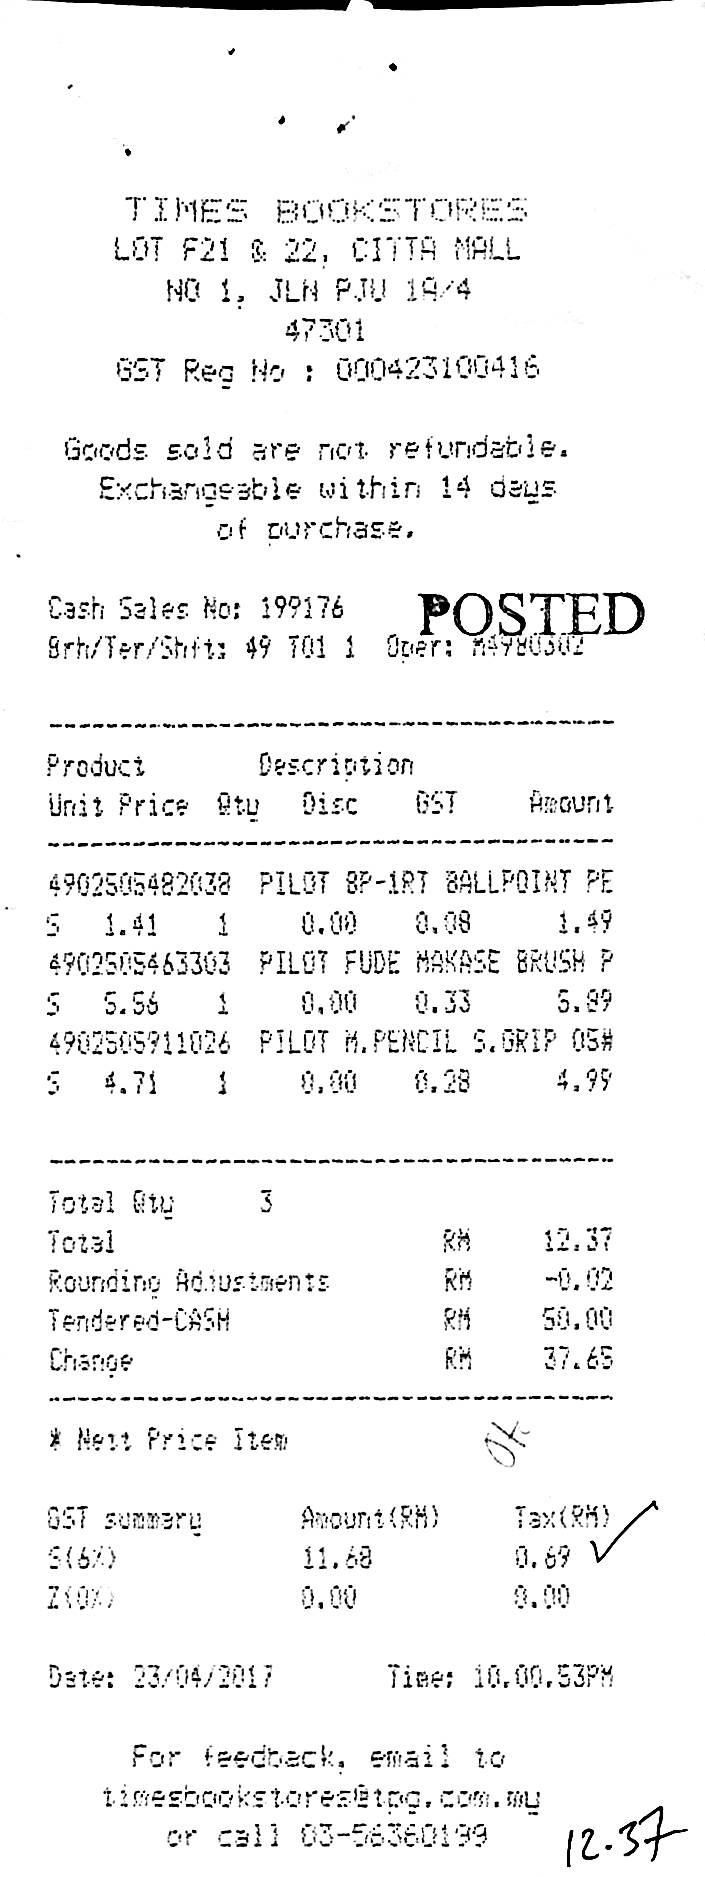
TIMES BOOKSTORES
LOT F21 @ 22, CITTA MALL
NO 1, JLN PJU 1A/4
47301
GST REG NO : 000423100416
GOODS SOLD ARE NOT REFUNDABLE.
EXCHANGEABLE WITHIN 14 DAYS
OF OURCHASE.
CASH SALES NO: 199176
9RH/TER/SHFT: 49 T01 1
POSTED
PRODUCT
DESCRIPTION
UNIT PRICE
QTY
DISC
GST
AMOUNT
4902505482038
S
1.41
1
4902505463303
S
5.56
1
4902505911026
S
4.71
1
PILOT 8P-1RT BALLPOINT PE
PILOT FUDE MAKASE BRUSH P
PILOT M.PENCIL S.GRIP 05#
0.00
0.08
1.49
0.00
0.33
5.89
0.00
0.28
4.99
TOTAL QTY
3
TOTAL
ROUNDING ADJUSTMENTS
TENDERED-CASH
CHANGE
RM
RM
RM
RM
12.37
-0.02
50.00
37.65
* NETT PRICE ITEM
GST SUMMARY
AMOUNT(RM)
TAX(RM)
S(6%)
Z(0%)
11.68
0.00
0.69
0.00
DATE: 23/04/2017
TIME: 10.00.53PM
FOR FEEDBACK, EMAIL TO
TIMESBOOKSTORES@TPG.COM.MY
OR CALL 03-56360199
ODER: M4980302
DOER: M4980302